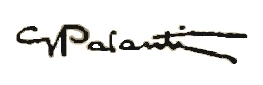
Signature of: giuseppe palanti